Question: What appears to be the issue?
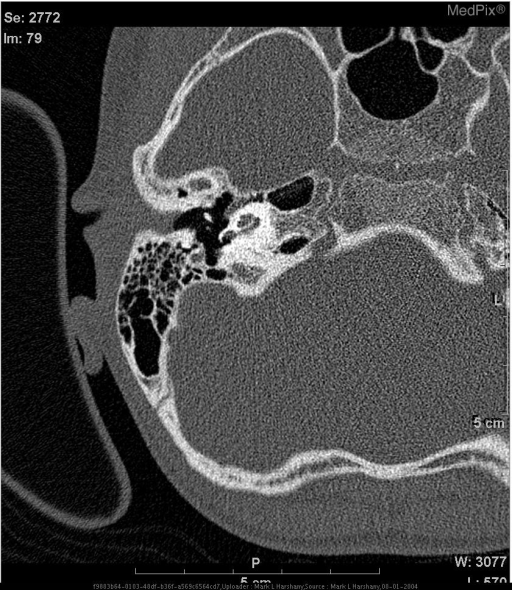
Answer: The findings suggest High-resolution CT through the petrous bone in axial section shows a cystic cochleovestibular malformation of both ears.  The bilateral cochlear turns are incomplete with a small appearance of the apex (last cochlear turn).  The bilateral semicircular canals are abnormal with dilatation of the posterior and lateral semicircular canals. The vesibule is dilated on both sides.  The vestibular aqueduct appears normal.
The findings are bilateral although more pronounced on the right.. Right temporal bone - cochlea. Note again the globular appearance and the small apical section of the cochlea. The patient might have a history of 9 year old male with left-sided sensorineural hearing loss..